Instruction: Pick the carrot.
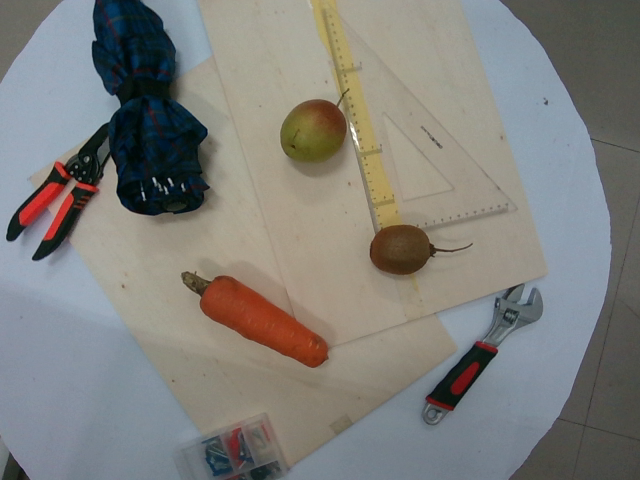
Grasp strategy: vertical